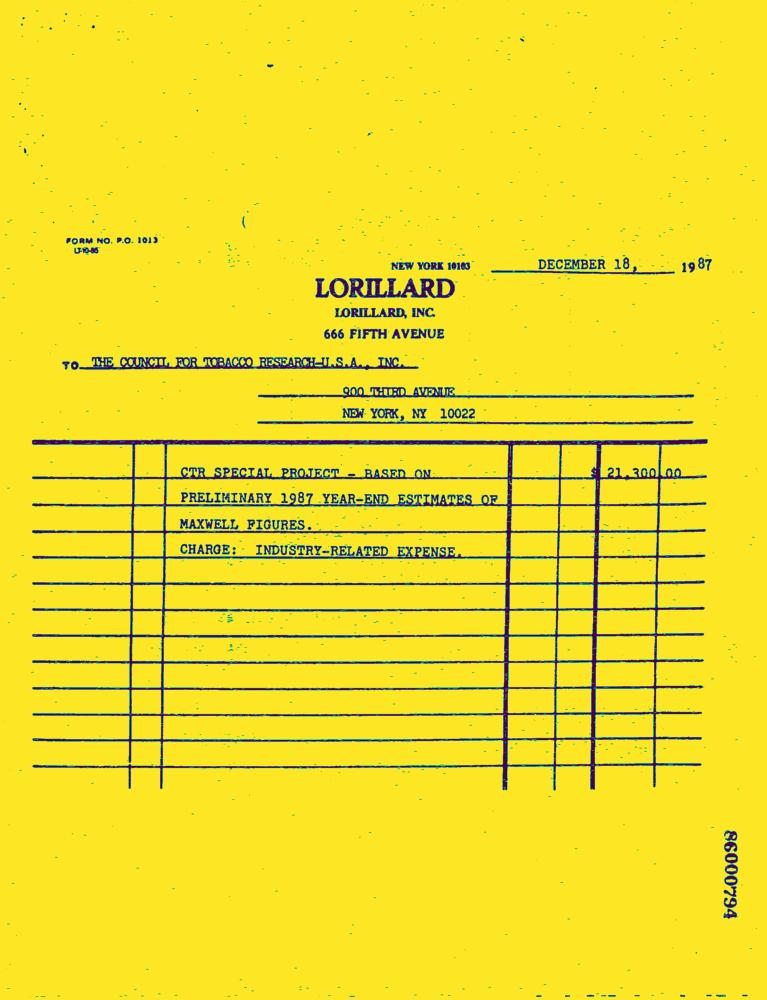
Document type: Invoice-Doc